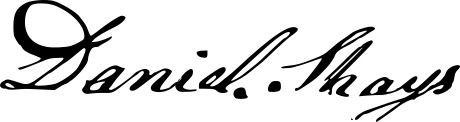
Signature of: daniel shays